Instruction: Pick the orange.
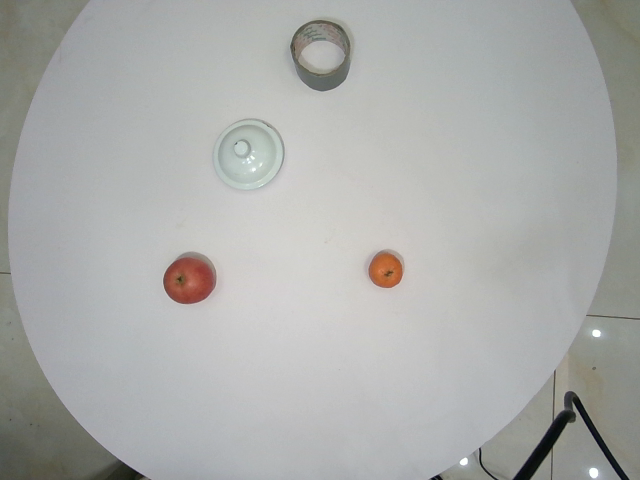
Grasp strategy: vertical